Question: What is the address or location of the property listed in the document?
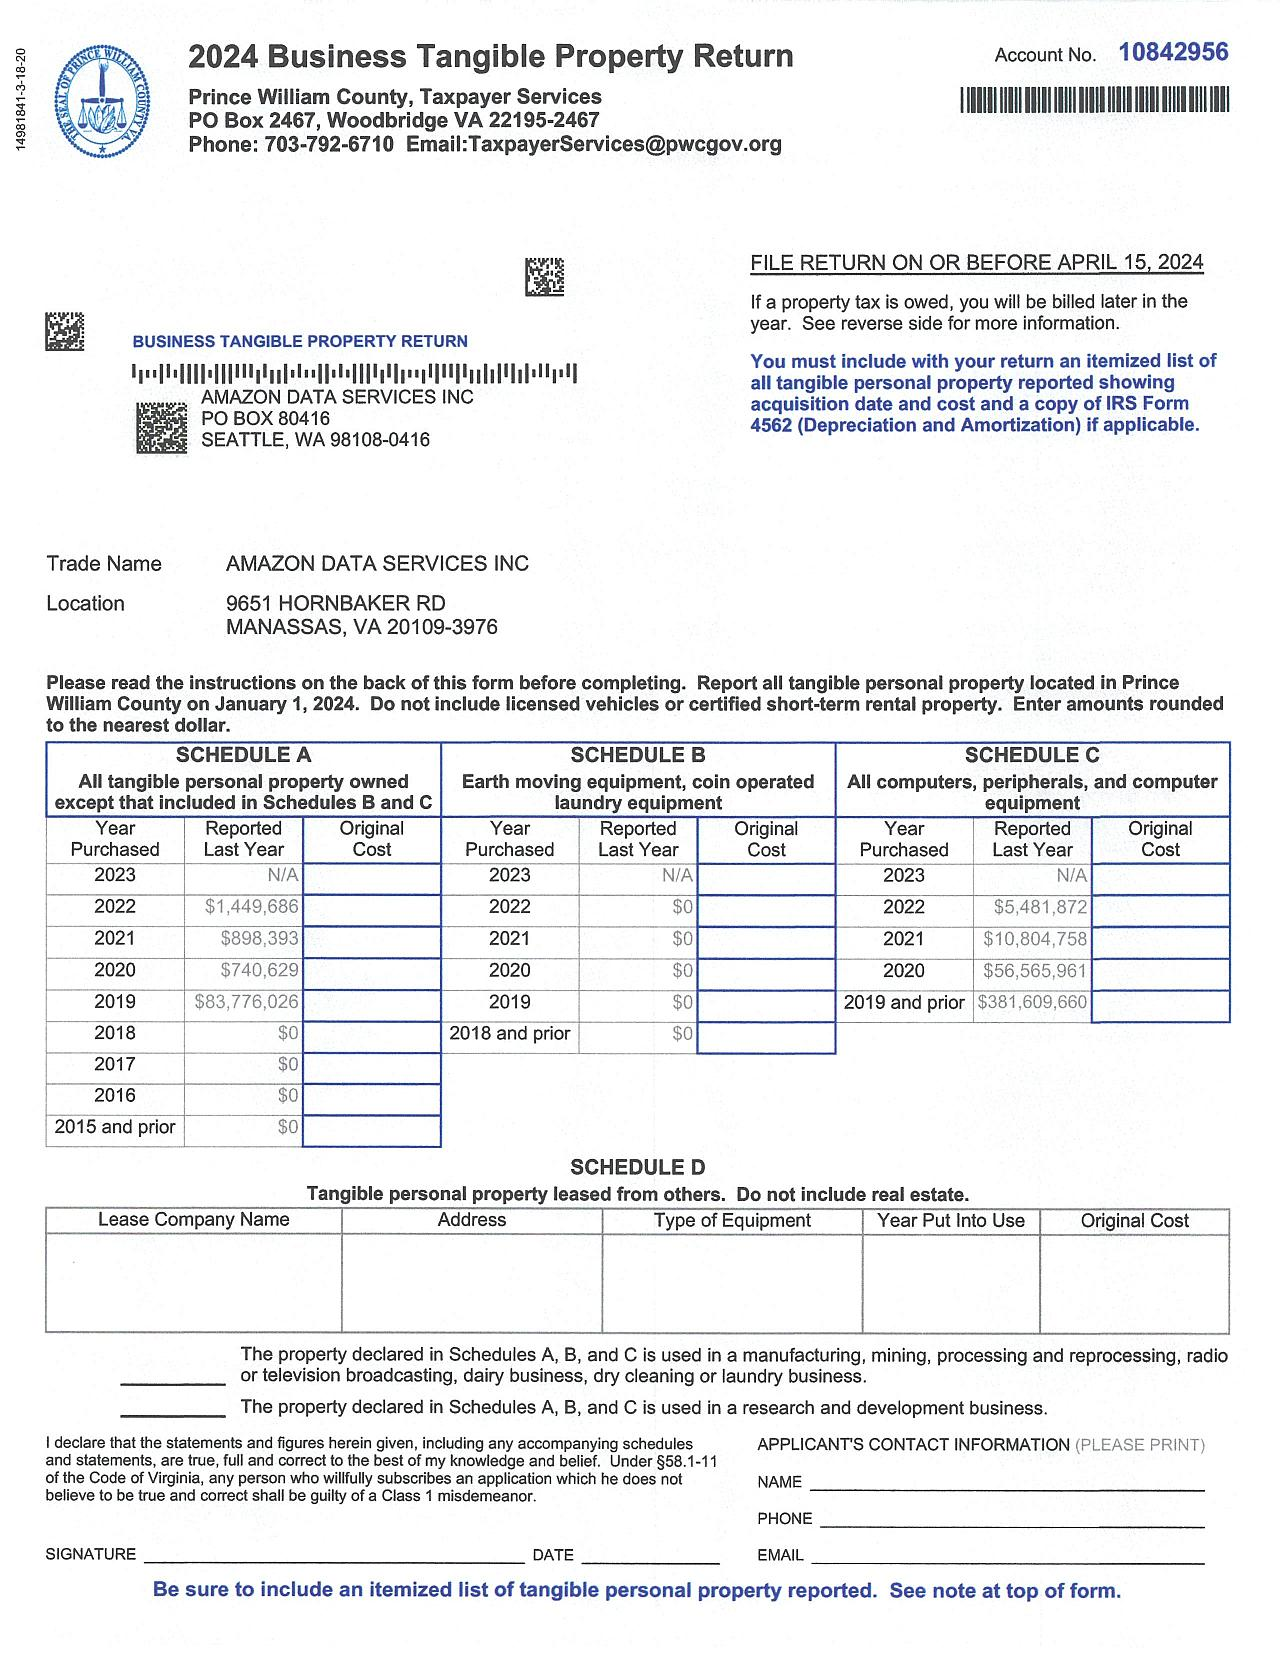
Answer: "9651 HORNBAKER RD MANASSAS, VA 20109-3976"